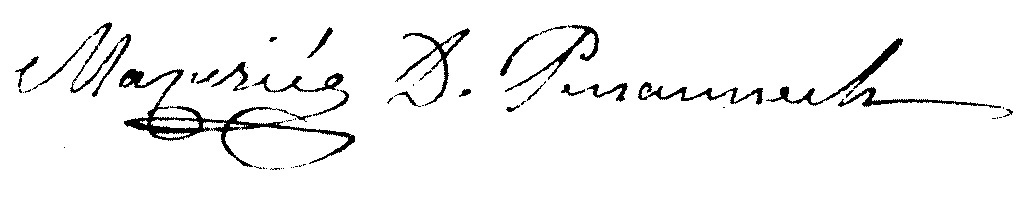
Signature of: pierre louis mazurié de pennanech